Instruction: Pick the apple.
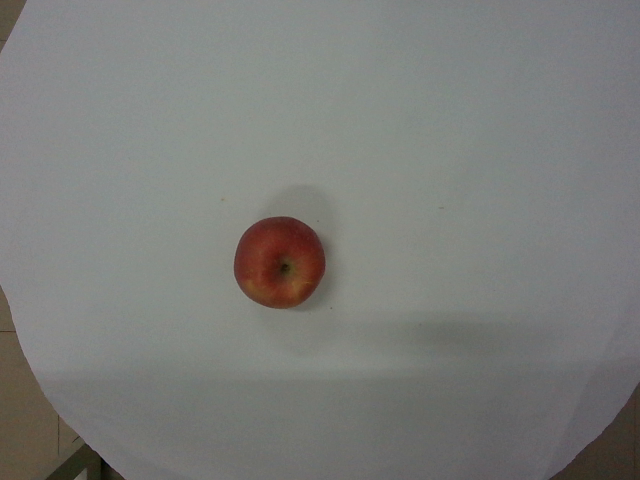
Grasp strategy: vertical